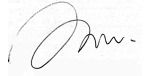
Signature of: justin hwang